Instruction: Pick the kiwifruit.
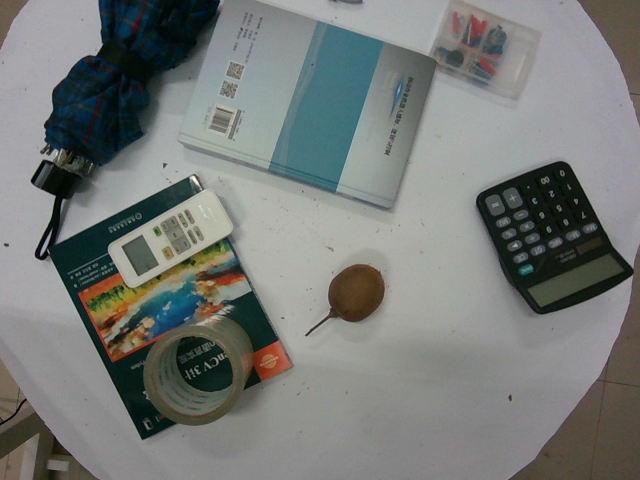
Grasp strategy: vertical